Question: What was observed in the imaging?
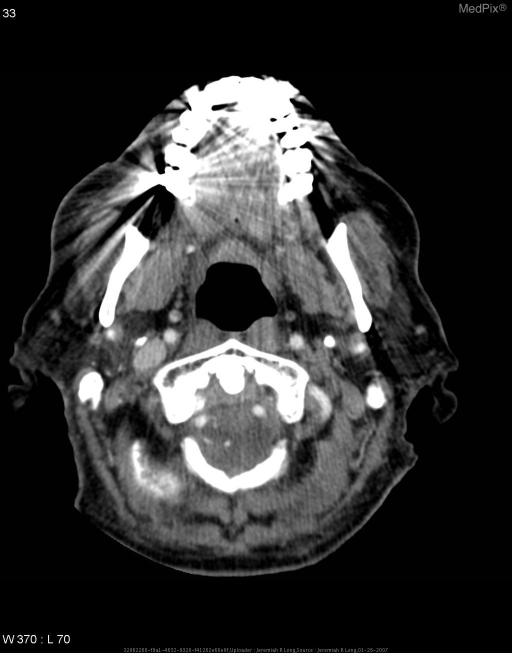
Answer: The imaging shows Contrast enhanced axial CT images of the neck demonstrate a marked tortuosity of the right internal carotid artery just distal to the carotid bulb.  There is medial deviation of the internal carotid with mass effect on the adjacent retropharyngeal soft tissues of the neck.  This correlates with the patient's "mass" alluded to in the clinical history.  Incidentally noted are calcified atherosclerotic plaques.

A thick section multi-planar reformatted image demonstrates the tortuosity of this vessel well.

Also in the patient's prior studies was a carotid dopler ultrasound examination which again demonstrated the tortuosity of this vessel. Contrast enhanced axial CT images demonstrate a marked tortuosity of the right internal carotid artery just distal to the carotid bulb with mass effect on the adjacent retropharyngeal soft tissues of the neck.

Incidentally noted are calcified atherosclerotic plaques..